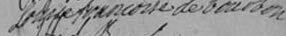
Signature of: louise françoise de bourbon